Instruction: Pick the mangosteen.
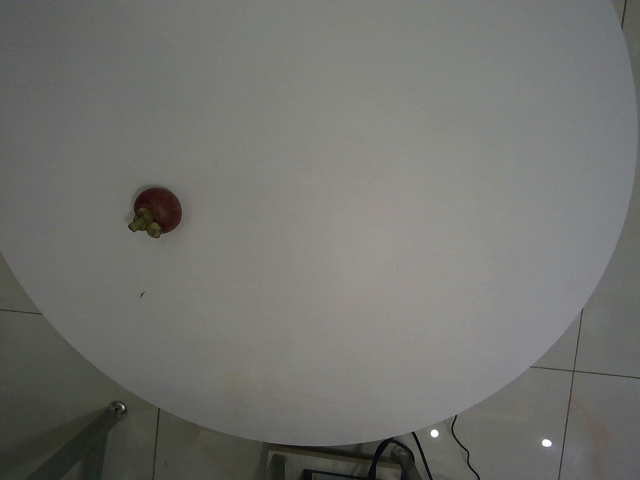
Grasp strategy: vertical